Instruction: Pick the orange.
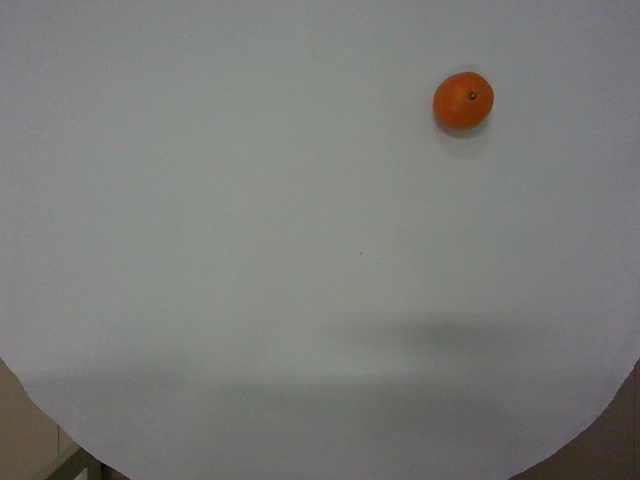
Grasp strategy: vertical